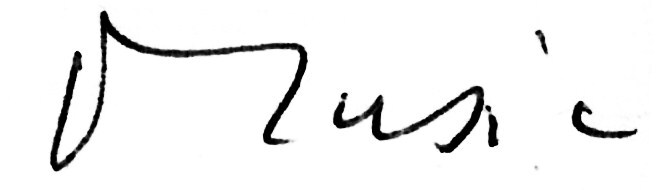
Signature of: zoran mušič